Question: Explain the disease:
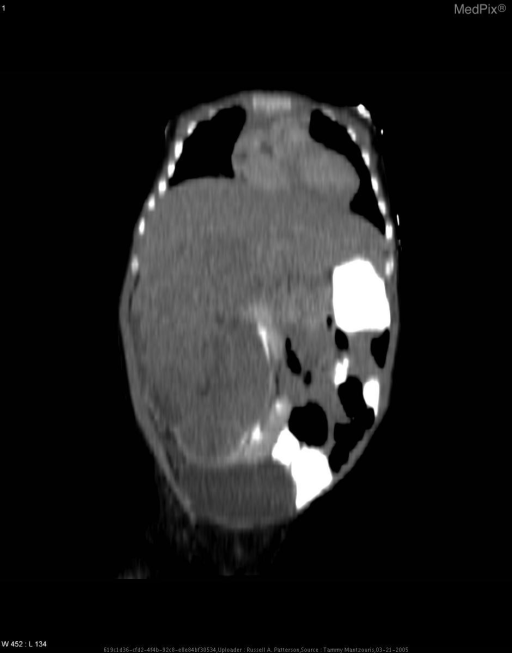
Answer: The disease is discussed as: Wilms’ tumor is the most common renal tumor of childhood, with a peak incidence at 3-4 years of age. It is thought to be due to abnormal proliferation of the metanephric blastema, without normal differentiation into tubules and glomeruli. Wilms’ tumors are histologically heterogeneous, comprised of three cell types in varying distributions: blastemal cells, stromal cells, and epithelial cells. While each of these components is variable in its level of differentiation, anaplasia (either focal or diffuse) is associated with an unfavorable prognosis. Nephroblastomatosis is characterized by the presence of multiple nephrogenic rests, which are foci of abnormally present renal blastemal cells. It is thought to be a precursor of Wilms’, as the presence of intralobular nephrogenic rests has been associated with the development of WT.

Grossly, WT is an intrarenal mass with both solid and cystic components. Although it distorts the anatomy of the collecting ducts, it rarely grows into the renal pelvis, ureter, or bladder. If invasion of the collecting system occurs, a patient may present with hematuria and/or obstruction. The tumor is usually surrounded by a pseudocapsule. It may contain areas of necrosis, which lead to hemorrhage and the appearance of cystic structures. True cysts may also be seen. Extension of the tumor mass into the corresponding renal vein is seen in about 40% of cases, and is associated with a higher incidence of surgical complications. Extension into the IVC is associated with a 40% rate of surgical complications. Large tumors that involve vital structures are associated with a higher rate of surgical complications, most notably tumor rupture which could then lead to recurrence. They are considered inoperable without preoperative chemotherapy.

Radiologically, WT may be confused with congenital mesoblastic nephroma, in the first year of life. A mesoblastic nephroma is a solitary hamartoma which consists of immature renal stromal cells. It lacks blastemal cells and neoplastic metanephric elements, making it easy to differentiate from WT pathologically. However, it is a unilateral, single, solid mass arising from the kidney that may appear heterogeneous with areas of necrosis and hemorrhage on ultrasound and/or CT. Unlike WT, mesoblastic nephroma tends to infiltrate the renal parenchyma and does not form a pseudocapsule. It is more prominent in neonates, with a peak age at diagnosis of 3.5 months; however, isolated cases of mesoblastic nephroma in childhood and adulthood have been documented. Radiation therapy and chemotherapy increase the chances for overall morbidity, while excision alone results in cure.

The National Wilms’ Tumor Study Group (NWTSG) recommends surgical staging of every case with the following breakdown:
Stage I: The tumor is isolated to the kidney and has been excised completely.
Stage II: The tumor had extended beyond the kidney but is excised completely. Capsular penetration, renal vein involvement, and renal sinus involvement may be found. Biopsy of the tumor results in some local spill.
Stage III: There is residual non-hematogenous tumor s/p resection, but it is confined to the abdomen. The resected specimen may have histologically positive margins, or part of the tumor has infiltrated the abdominal cavity. Lymph node findings are positive and/or peritoneal implants are found.
Stage IV: Hematogenous or lymph node metastasis has occurred outside the abdomen or pelvis.
Stage V: There is bilateral renal involvement at the time of diagnosis. Each side is assigned a stage from I to III, and histology is based on biopsy findings.
Postoperative chemotherapy and radiotherapy are based on surgical staging and follow the guidelines of the NWTSG:
Stage I with favorable or unfavorable histology OR Stage II with favorable histology:
- Nephrectomy
- Postoperative chemotherapy with vincristine and actinomycin D (18 week course)
Stage II with focal anaplasia OR Stage III with favorable histology or focal anaplasia:
- Nephrectomy
- Abdominal irradiation (1080 cGy)
- Chemotherapy with vincristine, actinomycin D, and doxorubicin (24 week course)
Stage IV with favorable histology or focal anaplasia:
- Nephrectomy
- Abdominal irradiation according to local stage
- Bilateral pulmonary irradiation and PCP prophylaxis
- Chemotherapy with vincristine, actinomycin D, and doxorubicin (24 week course)
Stage II through Stage IV with diffuse anaplasia:
- Nephrectomy
- Abdominal irradiation
- Whole lung irradiation
- Chemotherapy with vincristine, doxorubicin, etoposide, and cyclophosphamide (24 week course)

Ten percent of patients with Wilms’ tumor have a recognizable phenotypic syndrome, such as WAGR syndrome, Beckwith-Wiedemann syndrome, or Denys-Drash syndrome. Only 1% of Wilms’ tumors are thought to be familial in origin.